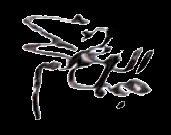
Signature of: jamīl ʻaẓm